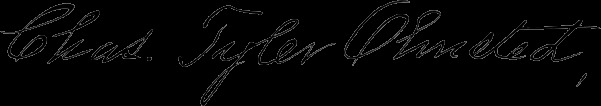
Signature of: charles tyler olmstead